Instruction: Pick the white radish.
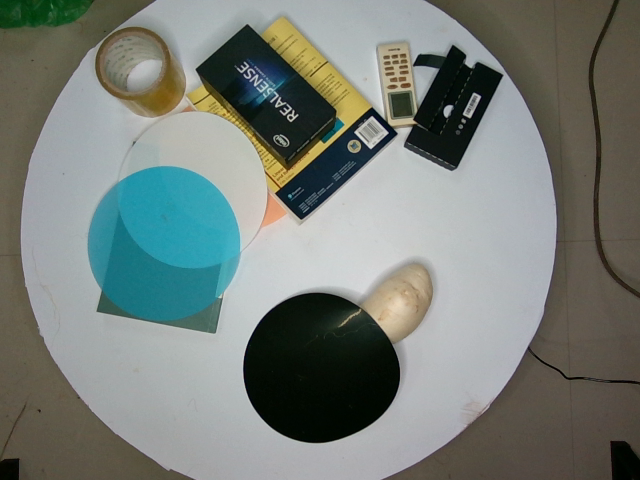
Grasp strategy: vertical